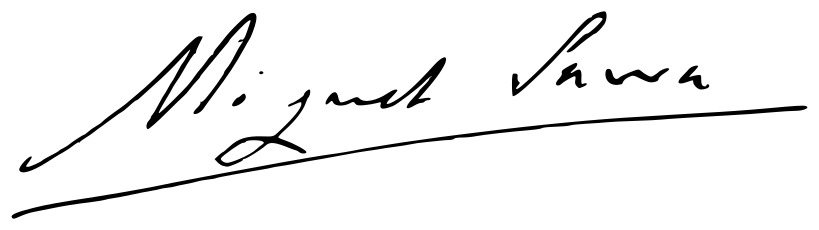
Signature of: miguel sawa